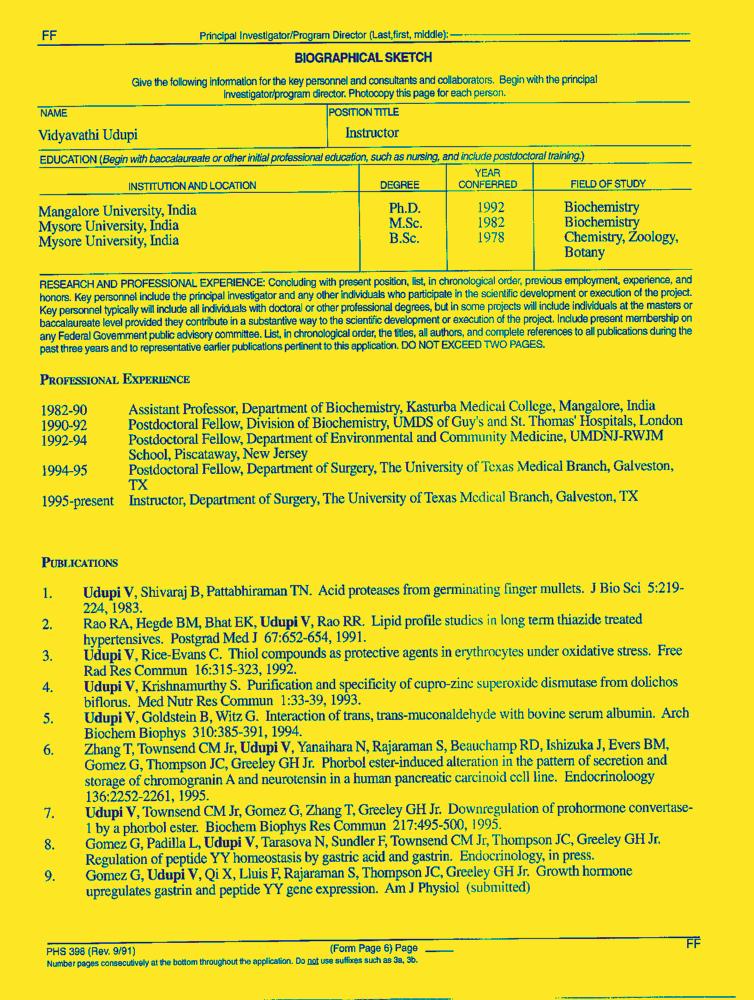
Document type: Resume-Doc